Question: What is the main concern?
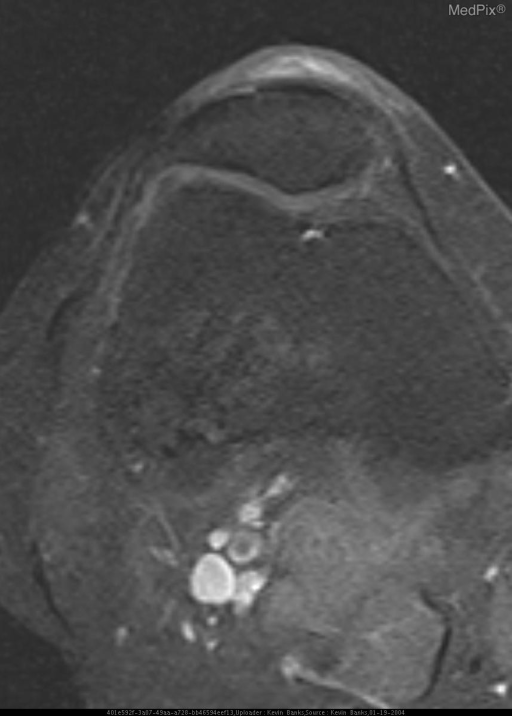
Answer: The findings suggest CR, CT, and MR demonstrate a well-defined lytic lesion in the distal femur with mixed fluid and fat attenuation and scattered calcification.. MR of the femur reveals that the lesion demonstrates a mixed pattern of high and intermediate signal intensity on T1WI. On T2WI with fat-suppression, the areas of intermediate signal become hyperintense while the areas of high signal suppress. A rim of hypointense signal surrounds the entire lesion as well as being scattered throughout the central portion. These areas remain hypointense on all sequences. Axial T1WI with fat suppression post gadolinium administration shows no enhancement.. The patient might have a history of A 45-year-old female with no significant past medical history presented to the emergency department with a painful knee following a fall from standing height..